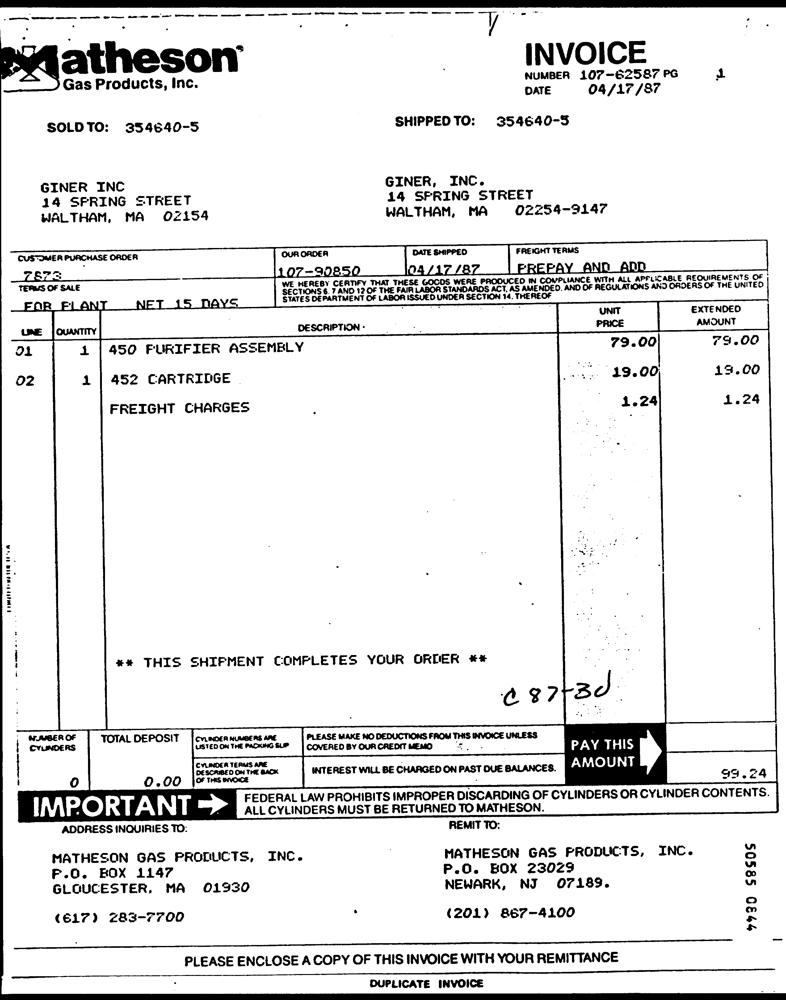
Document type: Invoice